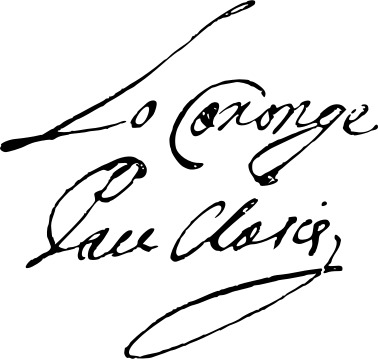
Signature of: pau claris